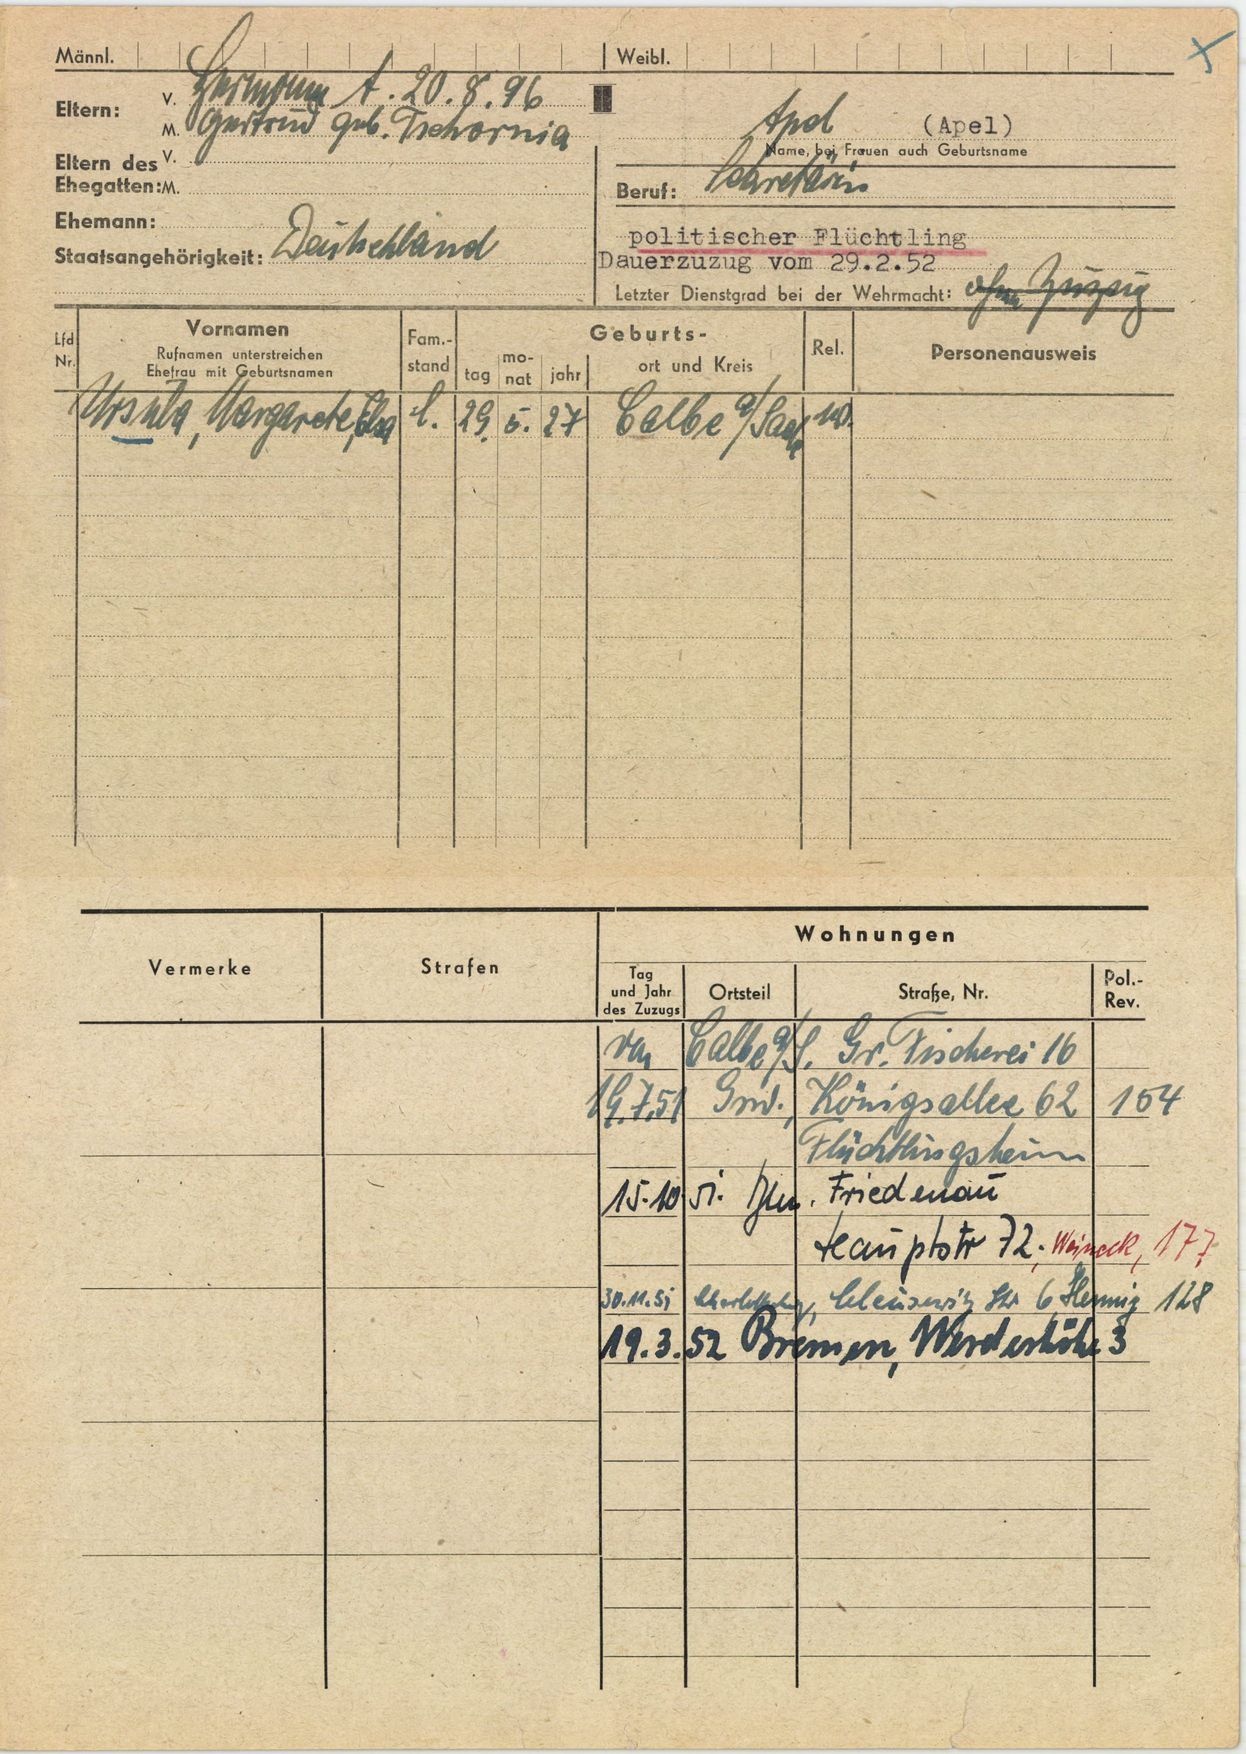
Apel